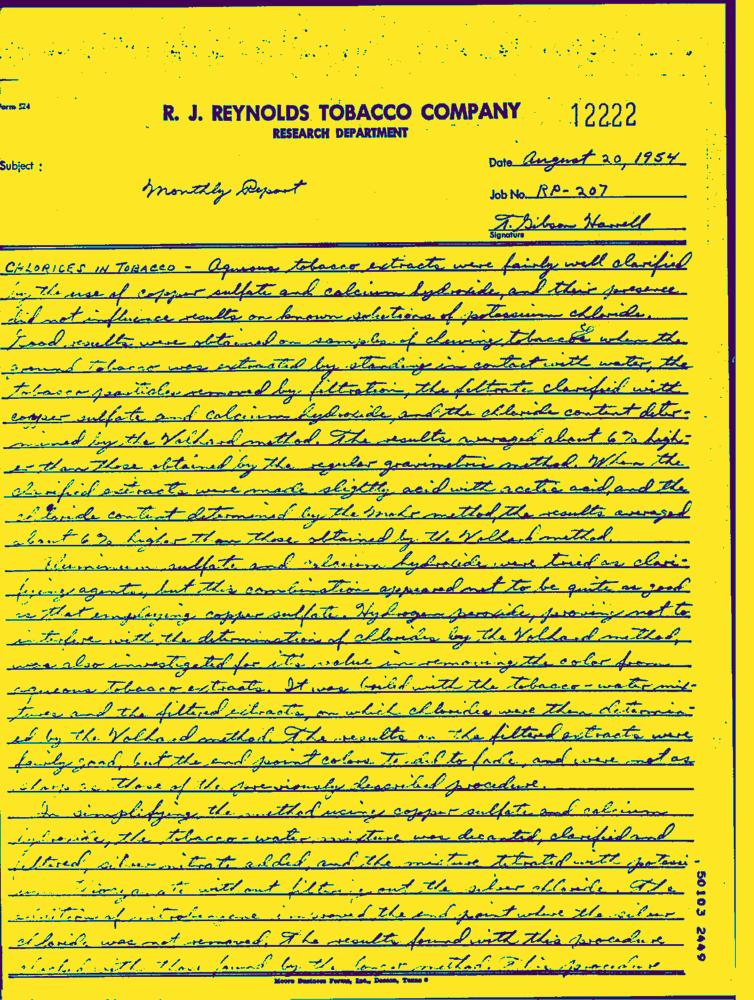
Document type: Hand-Written